Question: What is the property identification or parcel number listed?
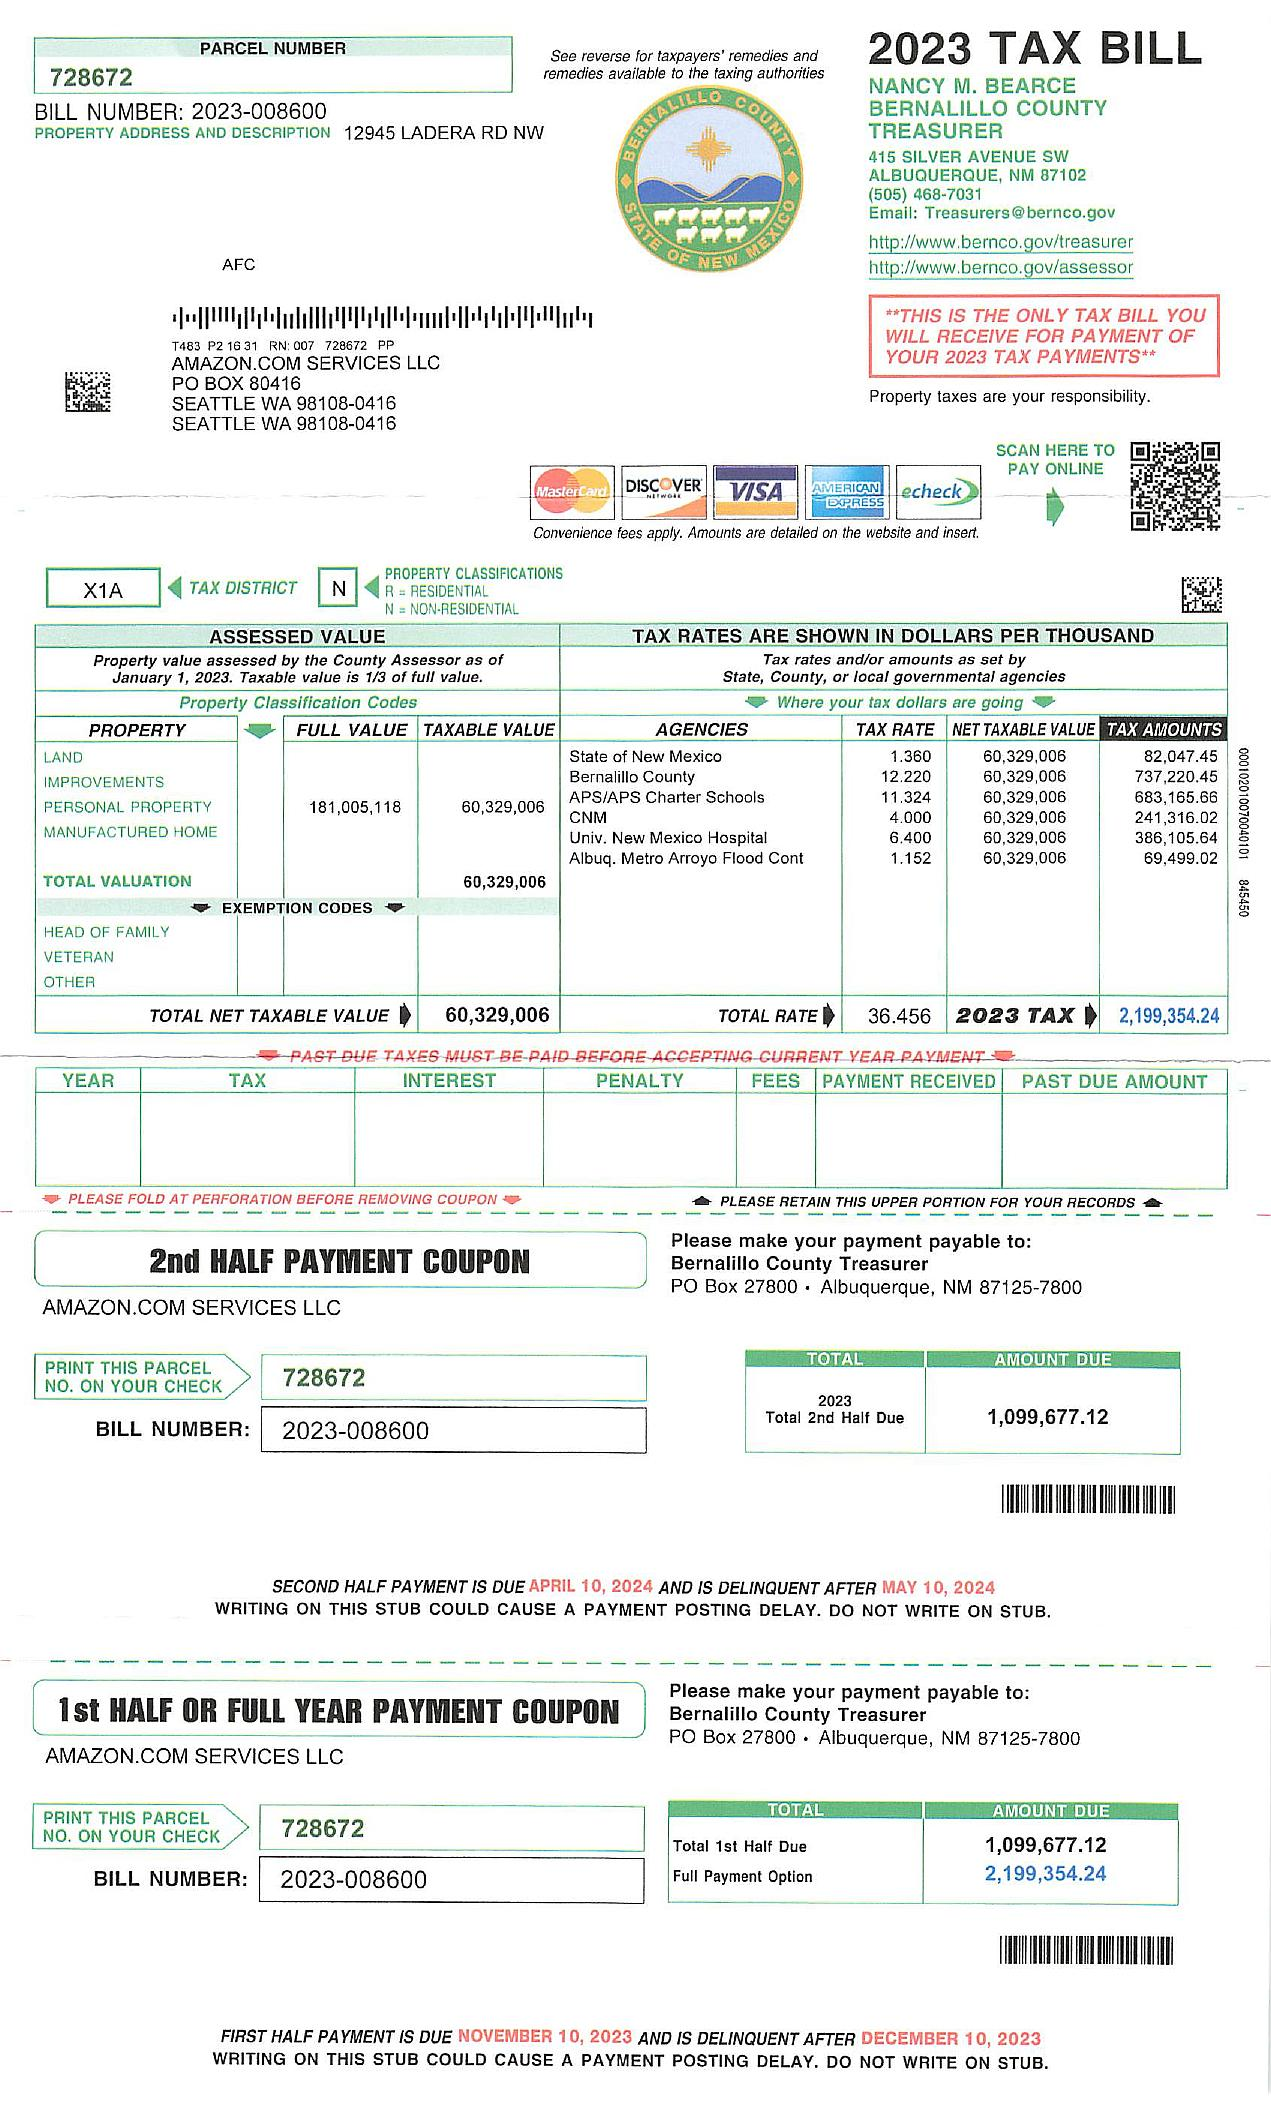
Answer: "728672"